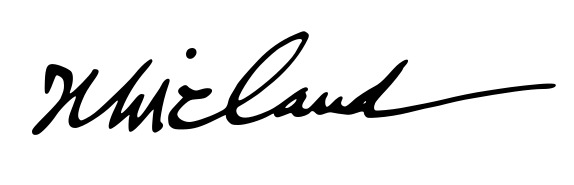
Signature of: heinrich wieland